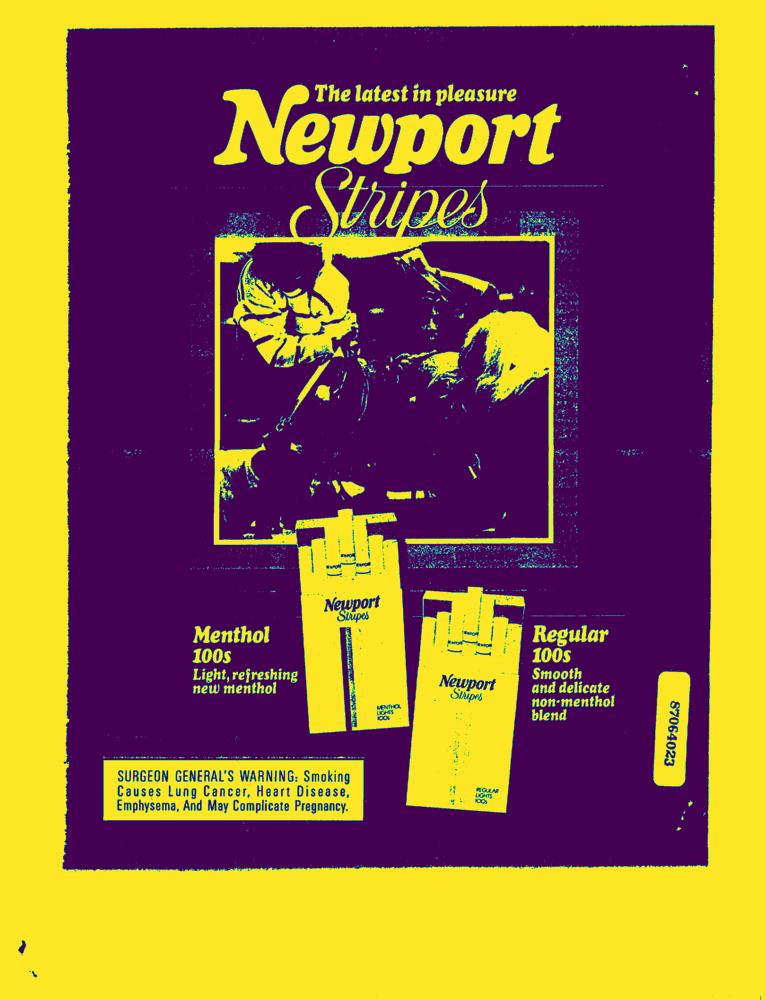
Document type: AD